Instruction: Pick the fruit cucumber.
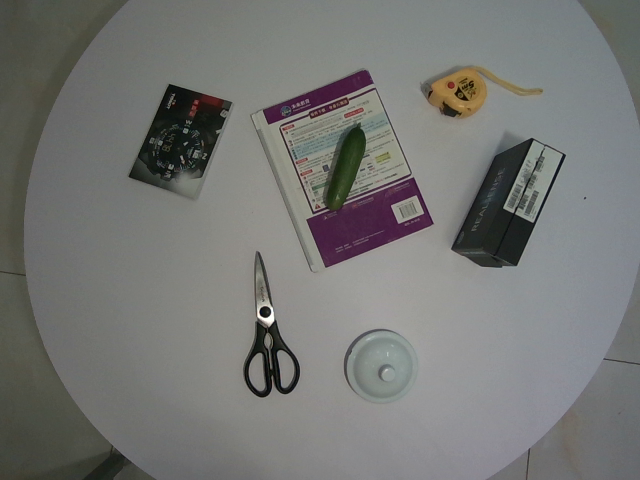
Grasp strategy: vertical